Question: What could the diagnosis suggest?
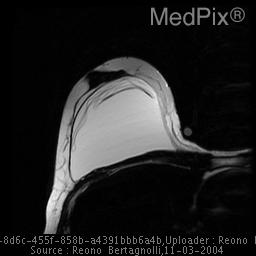
Answer: The possible diagnosis includes silicone implant rupture.